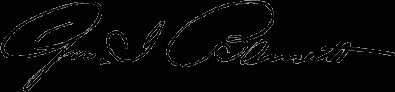
Signature of: george i barnett